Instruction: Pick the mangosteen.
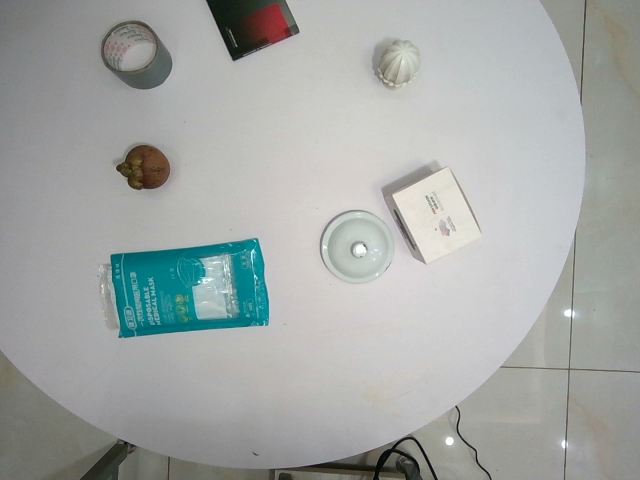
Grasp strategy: vertical